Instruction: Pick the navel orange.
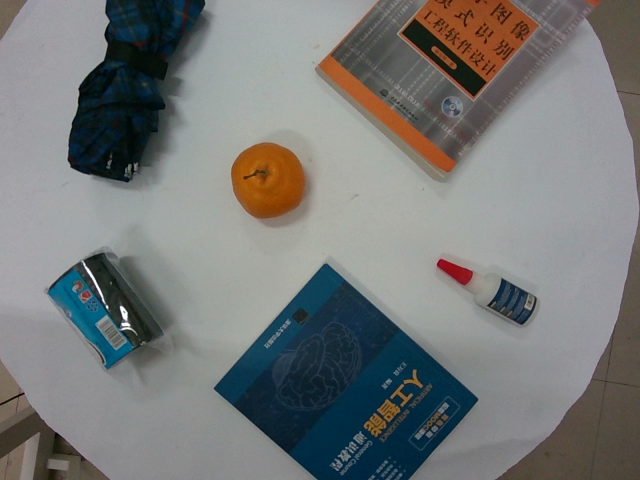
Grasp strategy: vertical